Question: In what way does the history help explain the case?
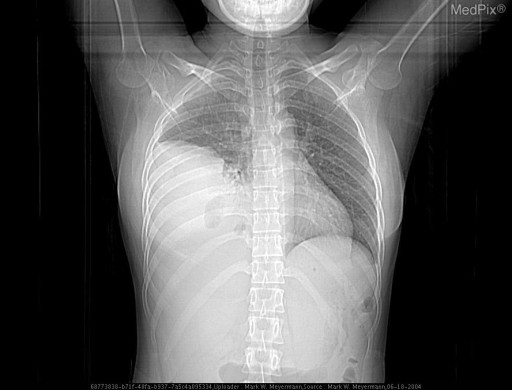
Answer: The patient's history of 26-year old shortness-of-breath walking one flight of stairs for roughly twenty yards. 5 years ago she was diagnosed with a bulky embryonal rhabdomyosarcoma of her right hand. She received 5400 cGy to the area and hoping to gain local control.  She did have local recurrence and required amputation in 2001 when the locally recurrent tumor became bulking and had uncontrolled bleeding. is key in understanding the case.